Extract the amount written in words, the amount in digits, the name of the payee, the date on the cheque, and the bank's name from the image.
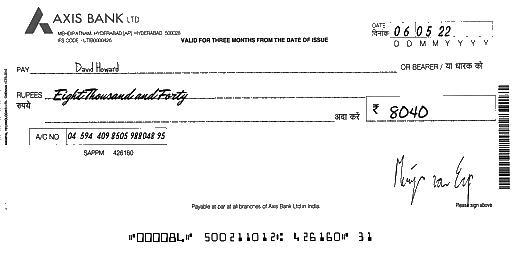
amt_in_words: Eight Thousand and Forty
amt_in_figures: 8040
payee_name: David Howard
bank_name: AXIS BANK
cheque_date: 06/05/22